Question: What is the suspected problem?
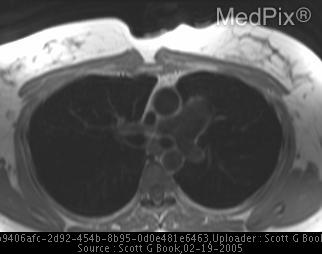
Answer: The findings suggest Scout view from CT demontrates left sided heart deviation.
Axial CT images demonstrate left sided cardiac deviation with rotational component and absence of left sided pericardium with interpostion of lung between aorta and left main pulmonary artery.
Multiplane MRI images demonstrate absent left and posterior pericardial fat and pericardium.. Axial MRI demostrates absence of pericardial fat in between aorta and left main pulmonary artery.. The patient might have a history of Chronic cough..